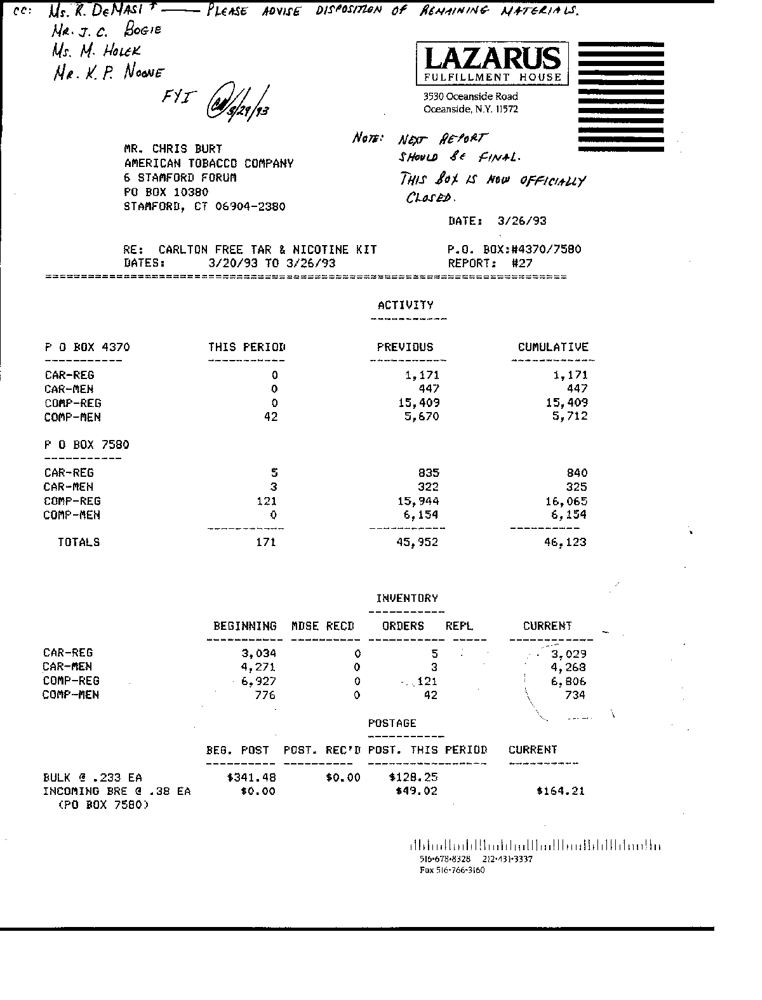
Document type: Invoice